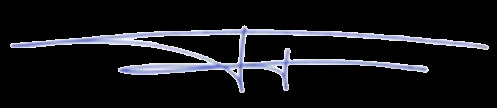
Signature of: rastislav trnka